Question: What is the potential diagnosis?
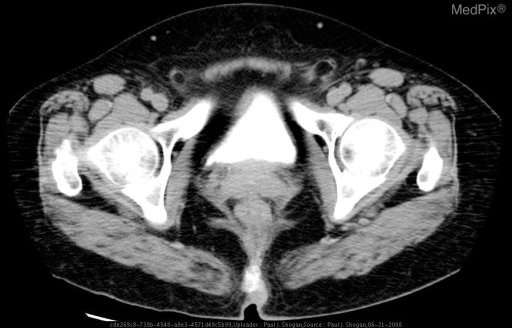
Answer: The possible diagnosis includes Rectovaginal Fistula
Colovaginal (Sigmoidovaginal) Fistula
Enterovaginal Fistula
Enterovesical Fistula.